Question: What is the main concern?
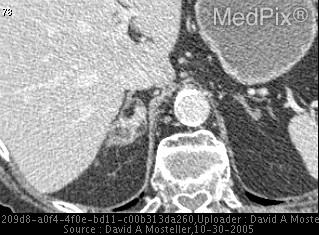
Answer: The findings suggest Patient noted to have a 3X3cm right adrenal mass with with a large fatty component and small focal areas of calcification.. 3x3cm heterogeneous right adrenal mass with a central fatty component equal in grayscale to the subcutaneous fat with small central calcifications.. The patient might have a history of 83 year old male presents with hematuria

PMHx:  NIDDM, HTN, HLP, COPD, skin cancer, stroke, macular degeneration, and mycosis fungoides

PSHx:  Left hip replacement, appendectomy, laparotomy, intestinal blockade repair.